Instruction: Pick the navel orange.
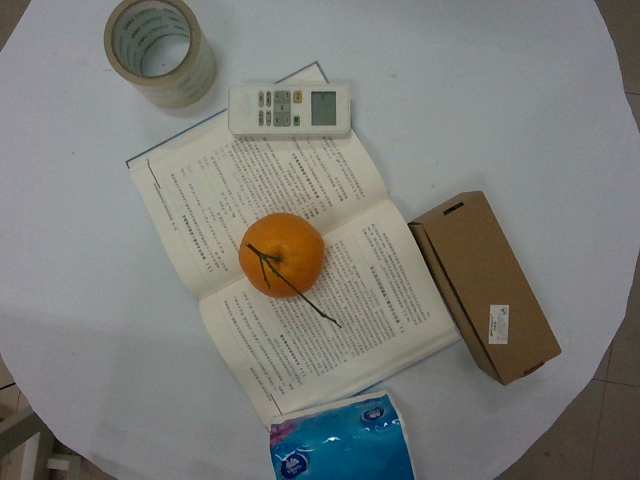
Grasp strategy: vertical